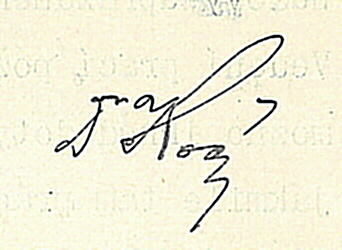
Signature of: františek kočí